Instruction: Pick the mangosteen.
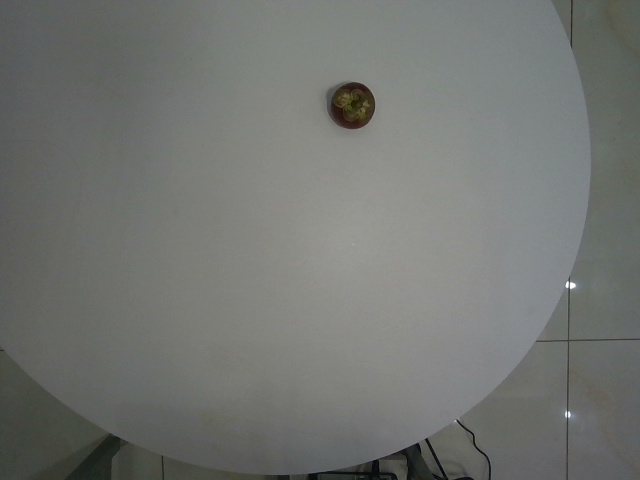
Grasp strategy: vertical